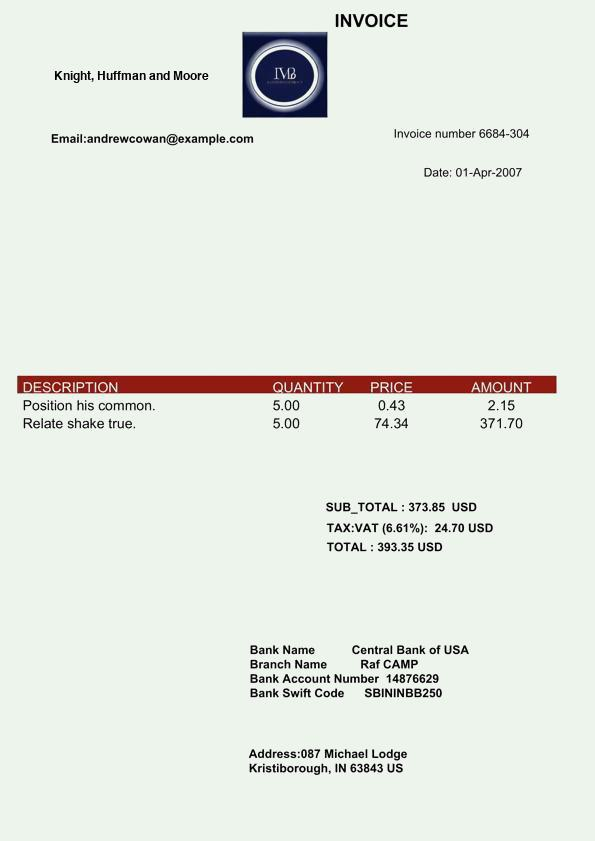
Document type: Invoice